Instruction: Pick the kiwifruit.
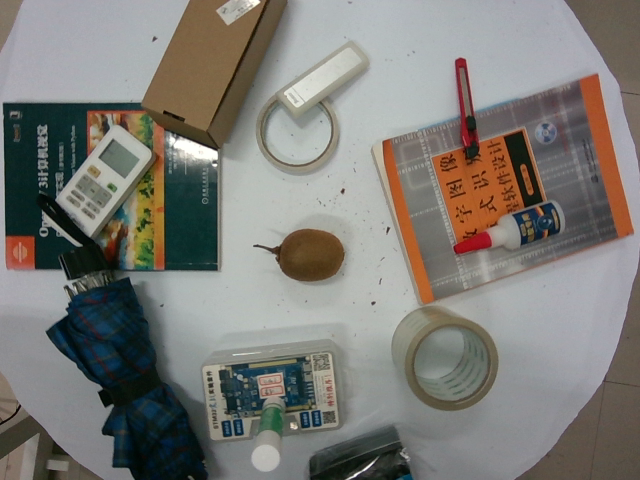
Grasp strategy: vertical